Question: Describe the condition in detail:
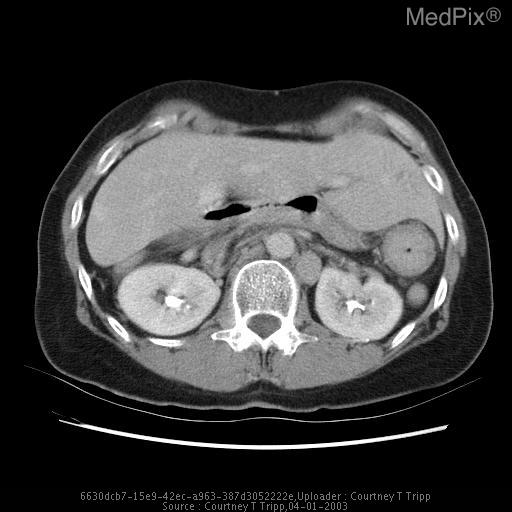
Answer: The disease is discussed as: Factoid Discussion:   Hernias through the foramen of Bochdalek are developmental defects in the posterior part of the diaphragm which contain omental fat and tissues, and additionally, often contain intraperitoneal and/or retroperitoneal structures.  Patients' with Bochdalek hernias typically present in infancy with pulmonary insufficiency. These hernias are usually posterior ("Bochdalek= Back")and located on the left side 70% of the time.